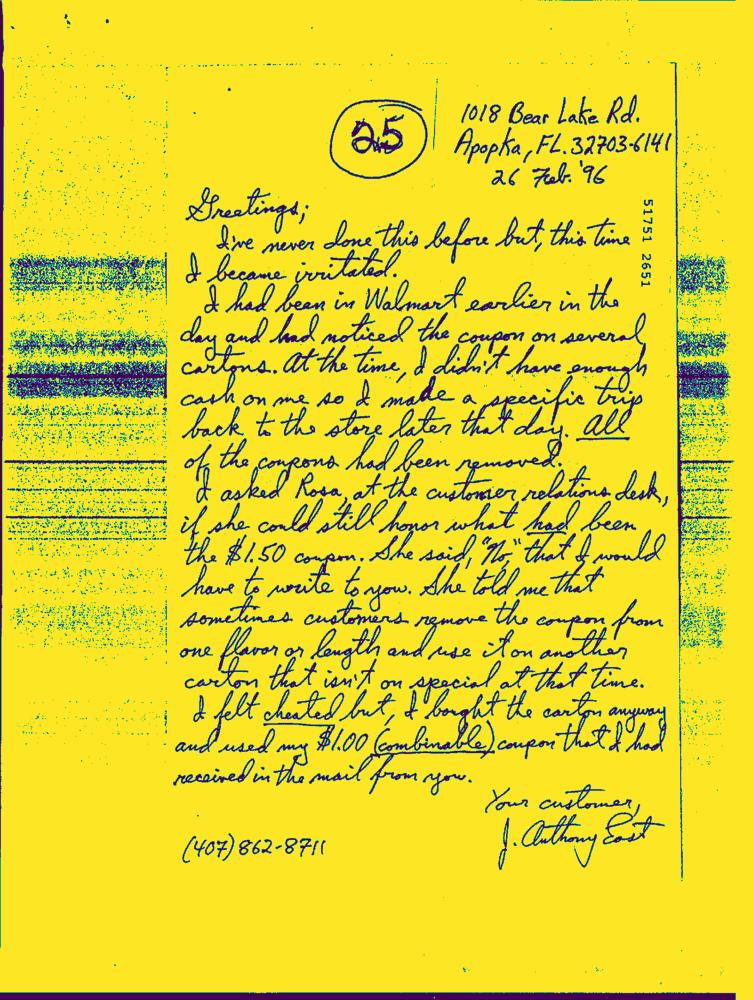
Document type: Hand-Written